Question: What type of tax is indicated in the document, personal property or real estate?
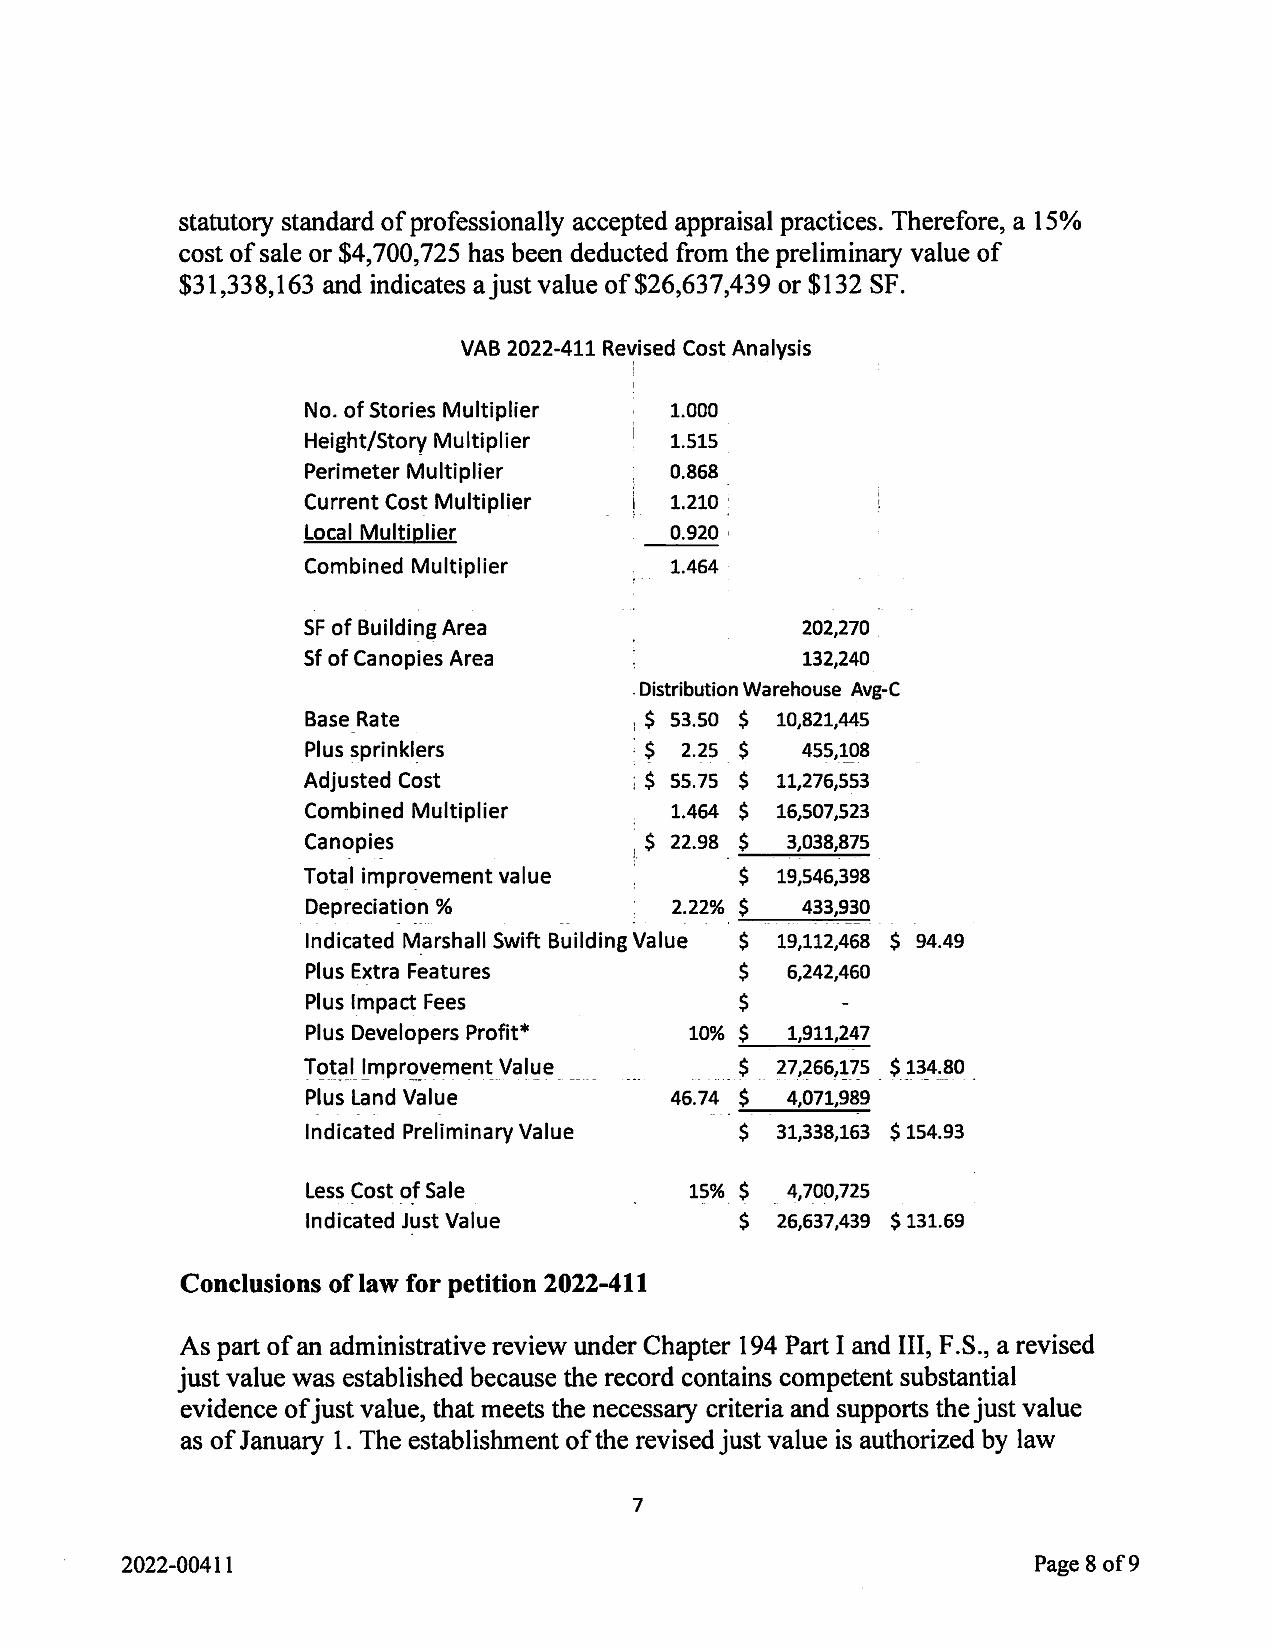
Answer: "Real Estate Tax"